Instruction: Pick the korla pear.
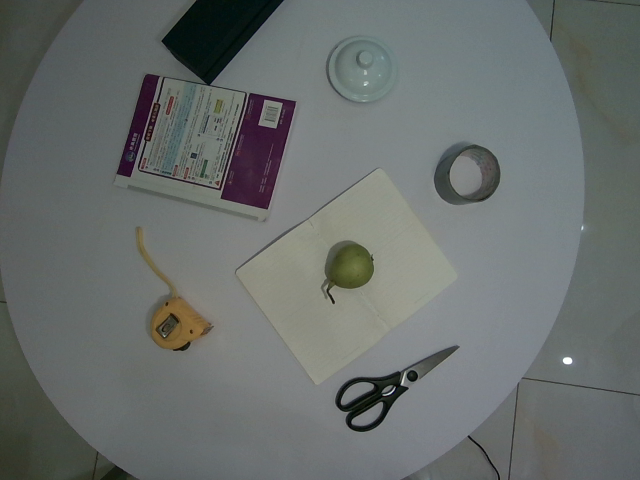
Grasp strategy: vertical